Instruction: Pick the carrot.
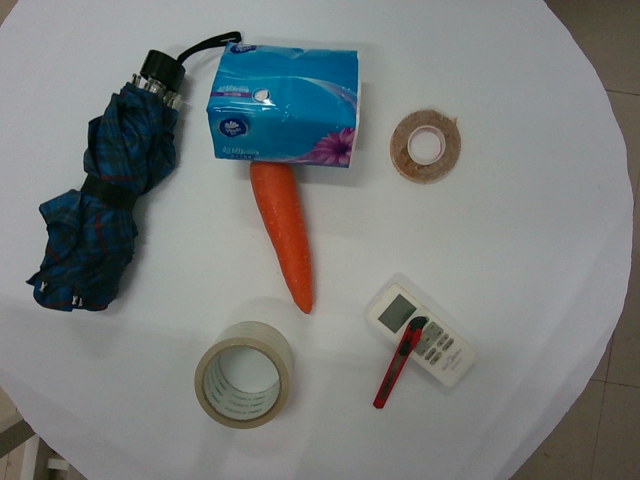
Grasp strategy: vertical